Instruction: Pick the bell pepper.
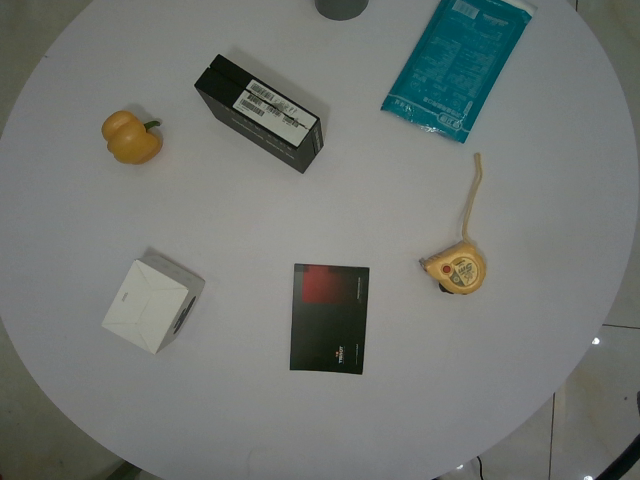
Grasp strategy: vertical